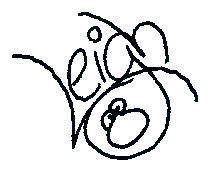
Signature of: leigh rubin